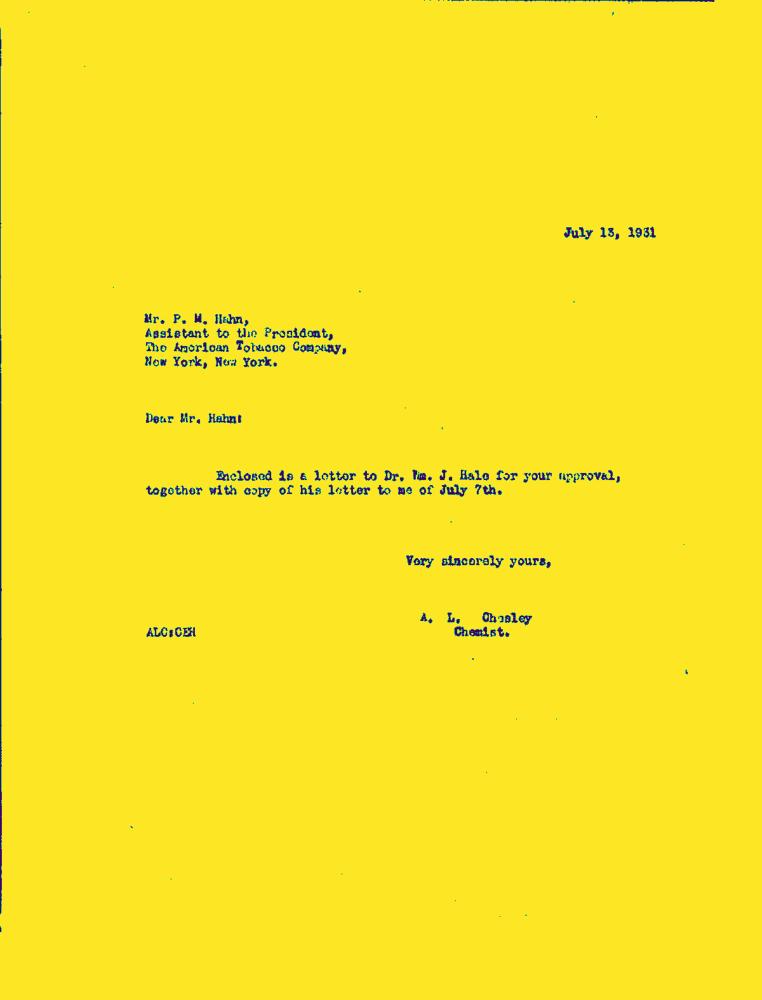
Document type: Letter-Doc